Identify and extract the amount in words, amount in numbers, payee name, cheque date, and bank name from the image.
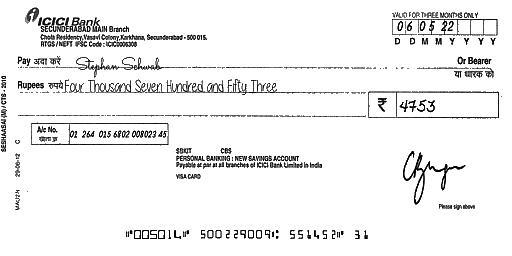
amt_in_words: Four Thousand Seven Hundred and Fifty Three
amt_in_figures: 4753
payee_name: Stephan Schwab
bank_name: ICICI Bank
cheque_date: 06/05/22